Question: What type of tax is indicated in the document, personal property or real estate?
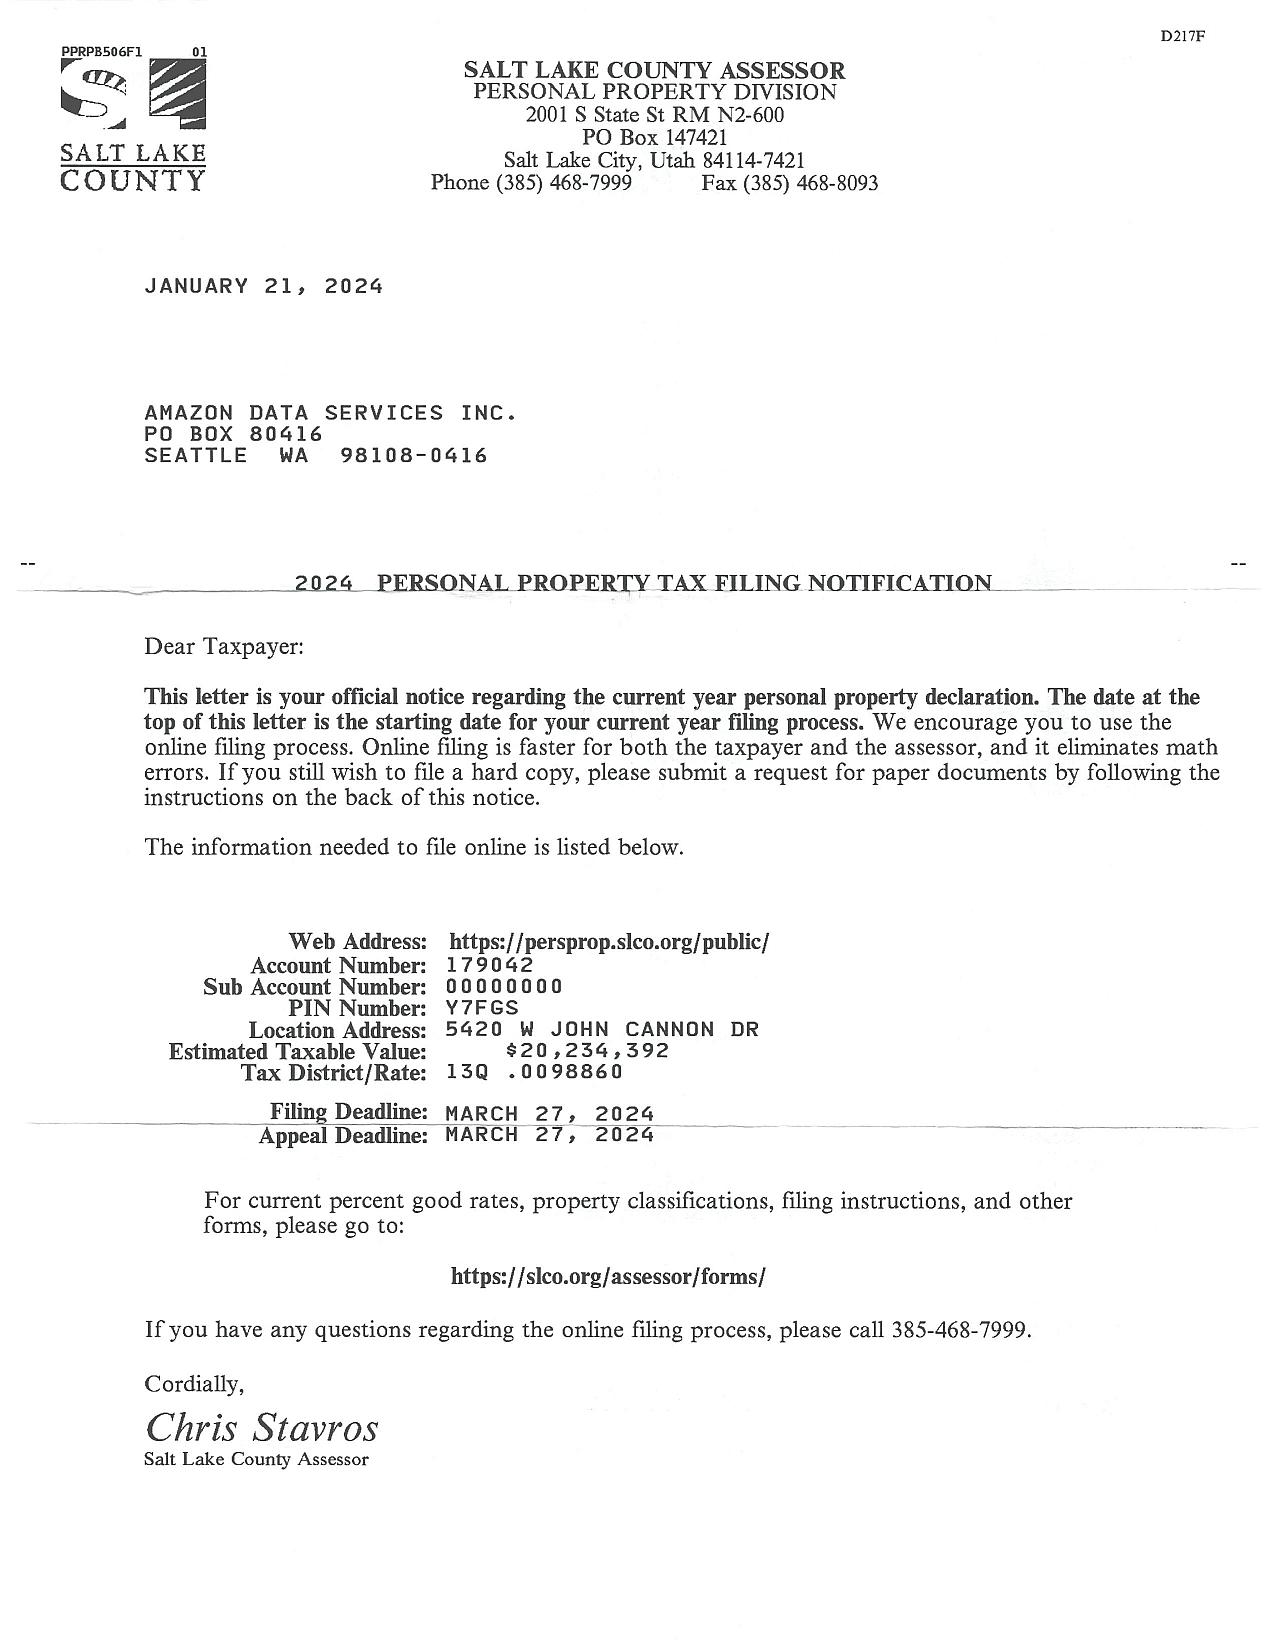
Answer: "Personal Property Tax"